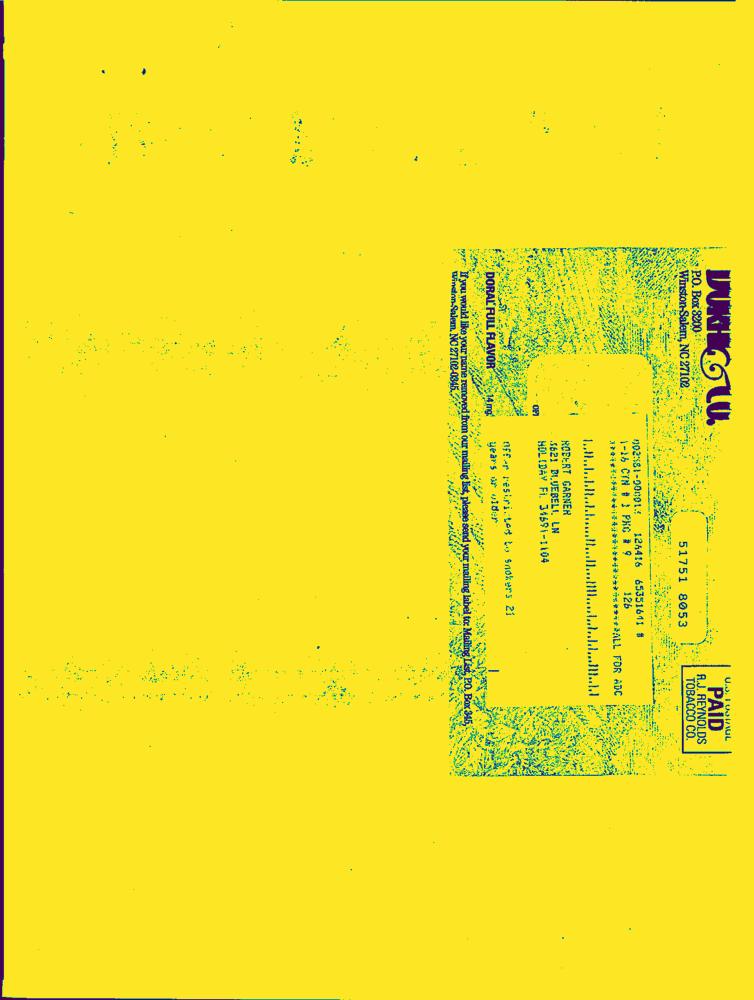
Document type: Hand-Written